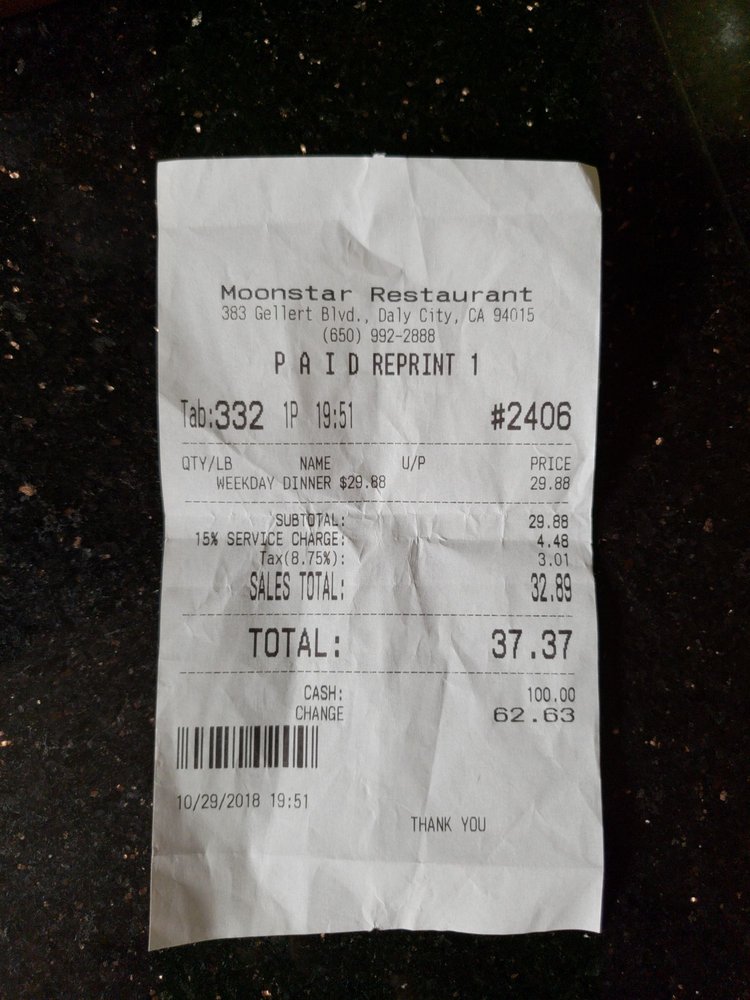
gt_parse: date: 10/29/2018
criticals: name: Total
price: 37.37
store: Moonstar Restaurant
tell: (650) 992-2888